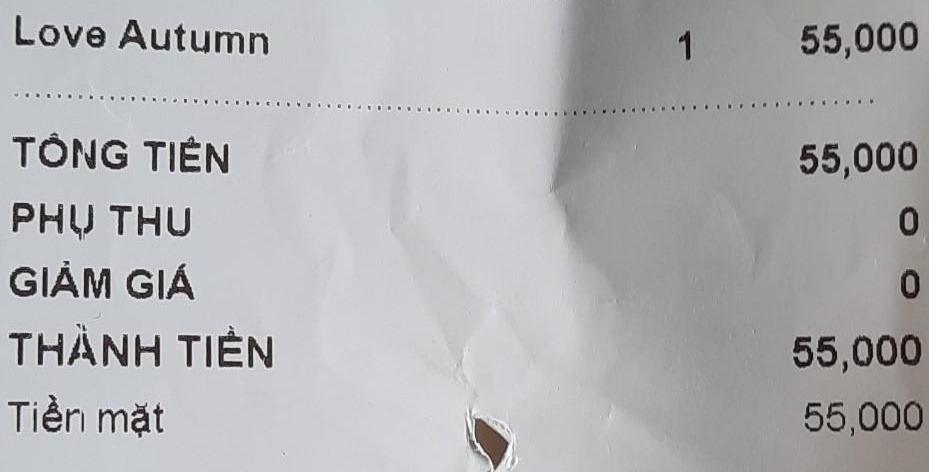
<table>
<tr>
<td>Love Autumn</td>
<td>1</td>
<td>55,000</td>
</tr>
</table>

TỔNG TIỀN 55,000
PHỤ THU 0
GIẢM GIÁ 0
THÀNH TIỀN 55,000
Tiền mặt 55,000